Question: What is the suspected problem?
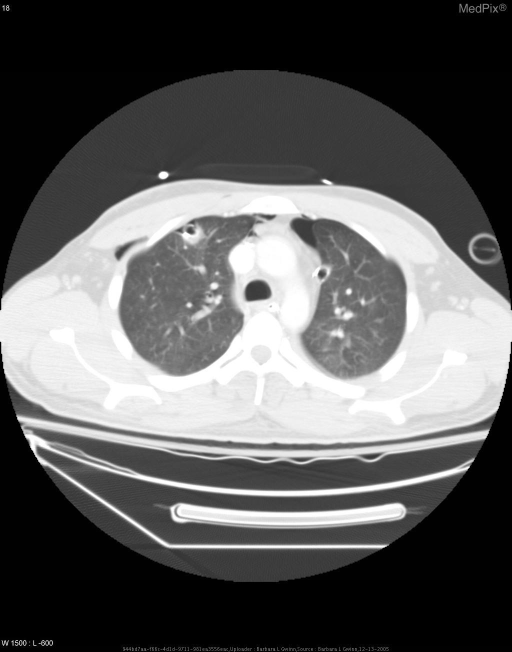
Answer: The findings suggest Pneumomediastinum with air in the anterior aspect tracking  up to the thoracic inlet.
Subcutaneous air noted adjacent to the chest tubes and running up into the axilla bilaterally.
Pneumothoraces bilaterally.
Left subclavian line, endotracheal tube, enteric tube, and bilateral chest tubes appropriately placed.. CT with IV and enteric contrast showing pneumomediastinum, bilateral pneumothoraces, and air in subcutaneous tissues.. The patient might have a history of 24 yo man with IED blast injury from OIF with penetrating brain injury.  He underwent a decompressive right hemicraniectomy at the 10th CSH.  CT chest showed bilateral pneumothoraces and pneumomediastinum, therefore  bilateral chest tubes were placed.  Patient was then transported to LRAMC, and finally NNMC for definitive care..